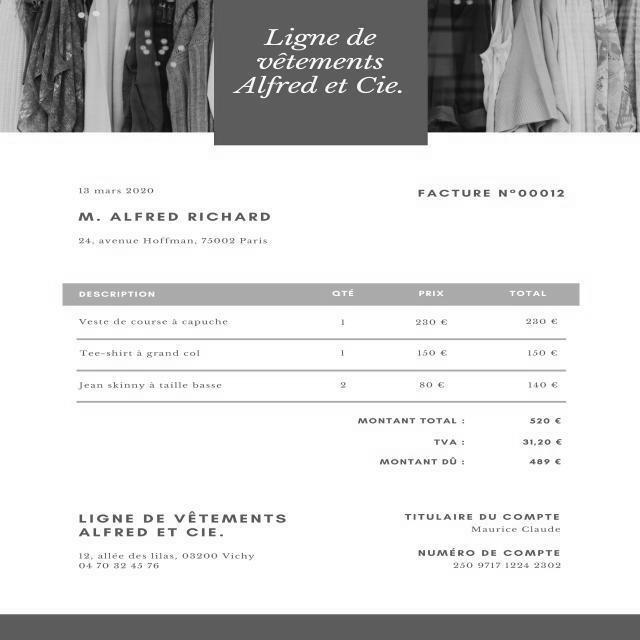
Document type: Invoice